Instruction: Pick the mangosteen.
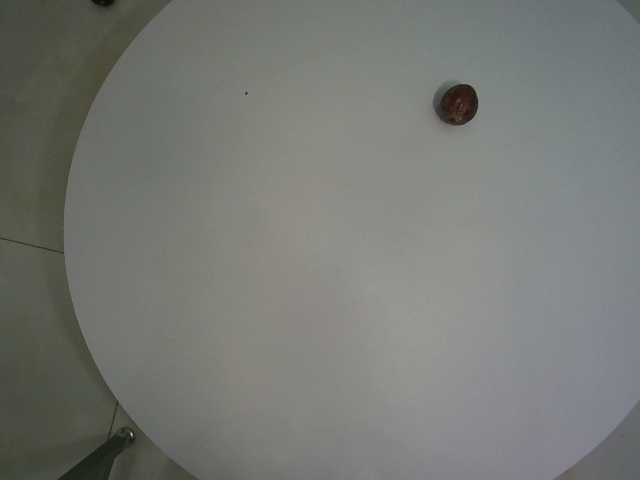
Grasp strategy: vertical